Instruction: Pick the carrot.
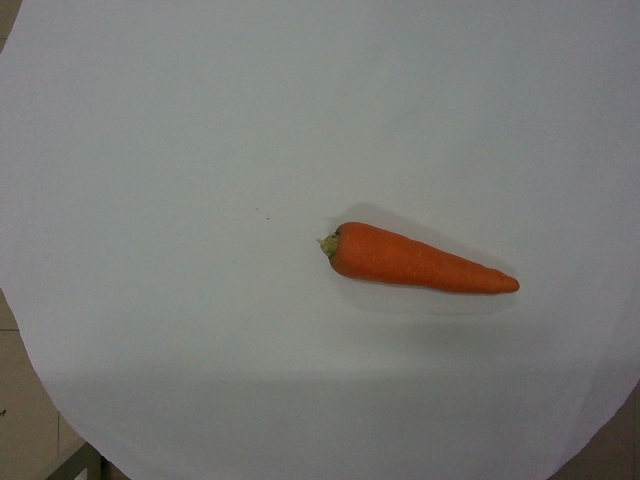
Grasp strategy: vertical